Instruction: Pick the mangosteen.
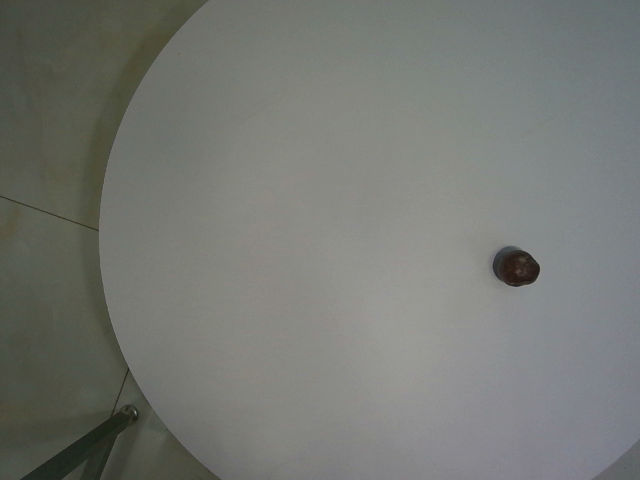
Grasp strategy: vertical